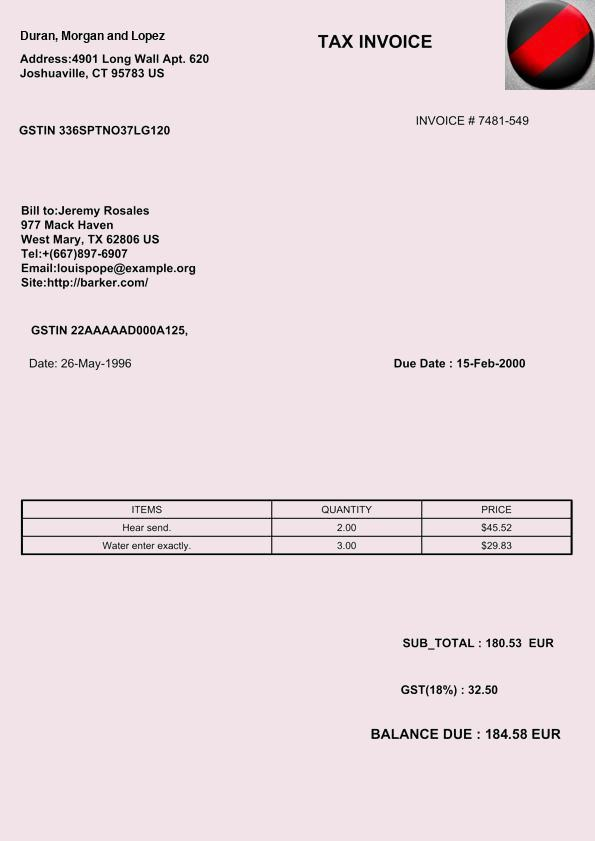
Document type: Invoice